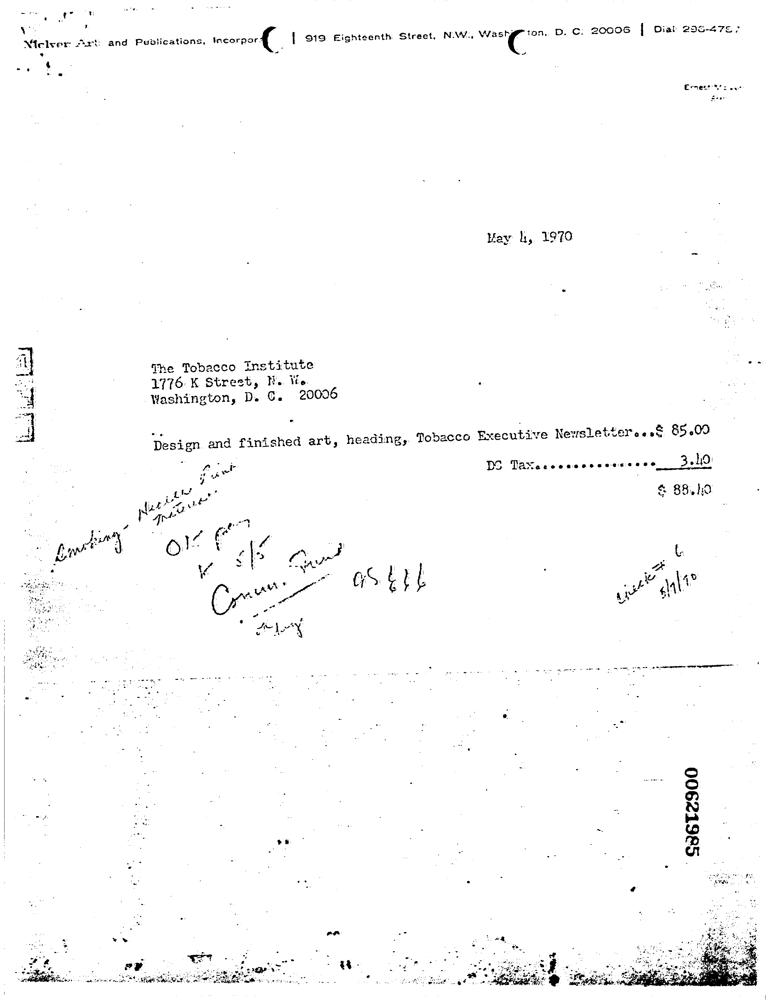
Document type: Invoice